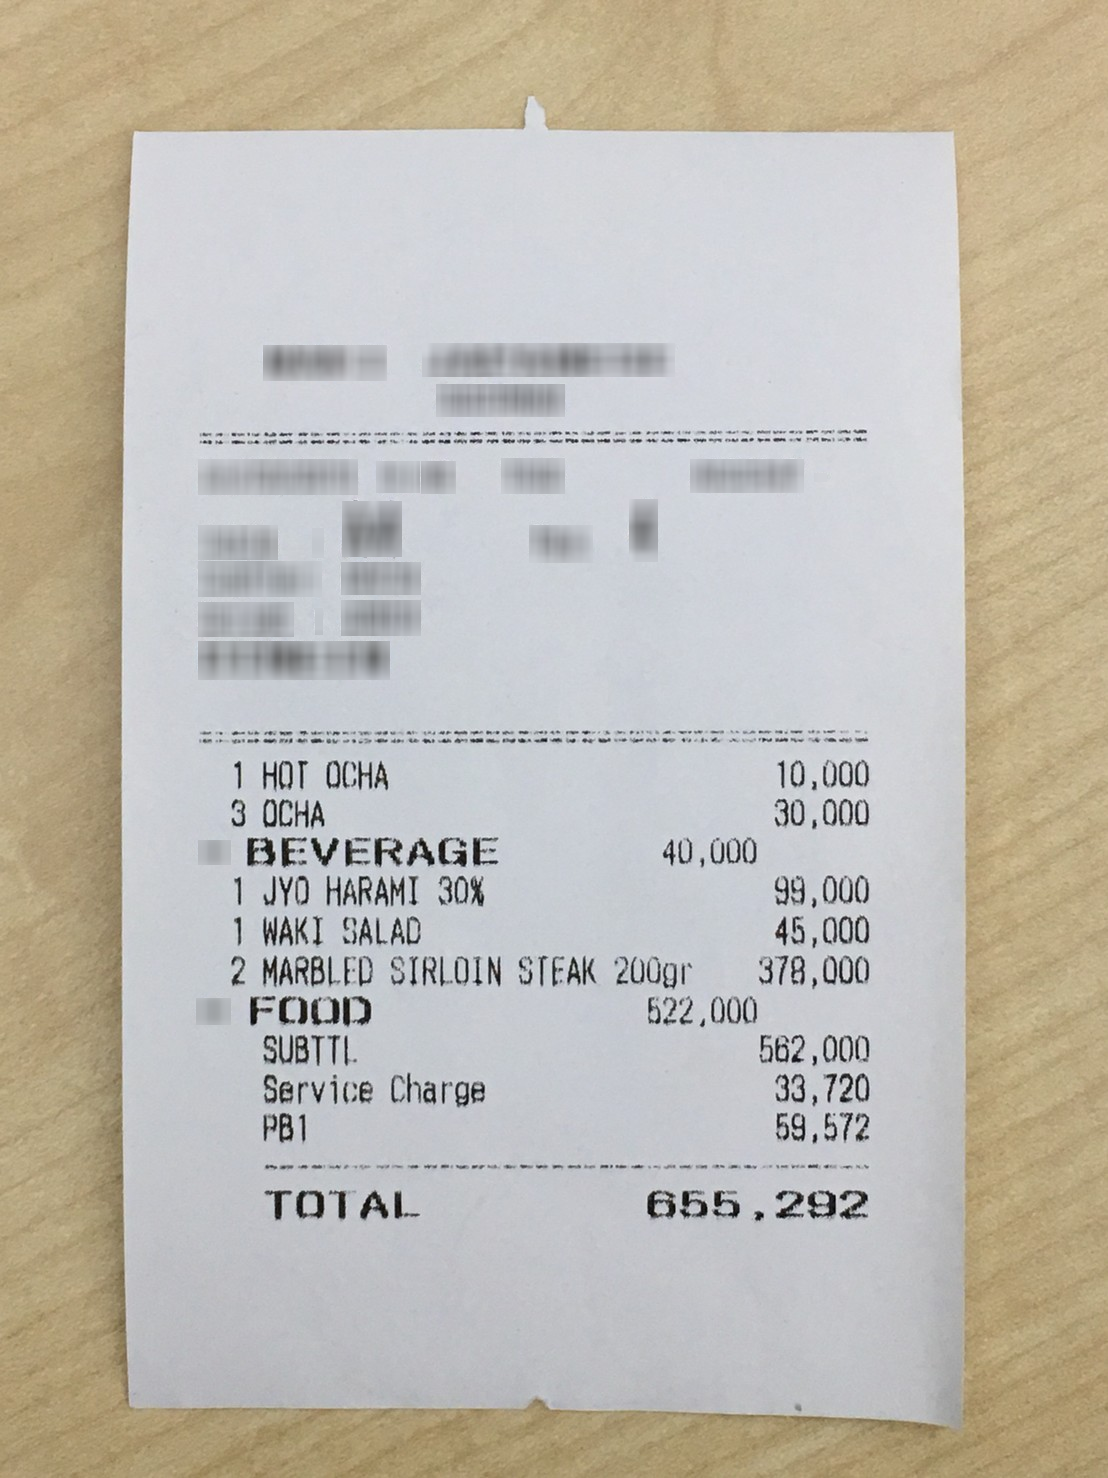
Number of items: 5
Subtotal: 562,000
Service charge: 33,720
Tax: 59,572
Other charges: 522,000 40,000
Total: 655,292
OCR text regions:
text: HOT
text: OCHA
text: 10,000
text: 1
text: OCHA
text: 30,000
text: 3
text: JYO
text: HARAMI
text: 30%
text: 99,000
text: 1
text: WAKI
text: SALAD
text: 45,000
text: 1
text: MARBLED
text: SIRLOIN
text: STEAK
text: 200gr
text: 378,000
text: 2
text: FOOD
text: 522,000
text: SUBTTL
text: 562,000
text: Service
text: Charge
text: 33,720
text: PB1
text: 59,572
text: BEVERAGE
text: 40,000
text: TOTAL
text: 655,292